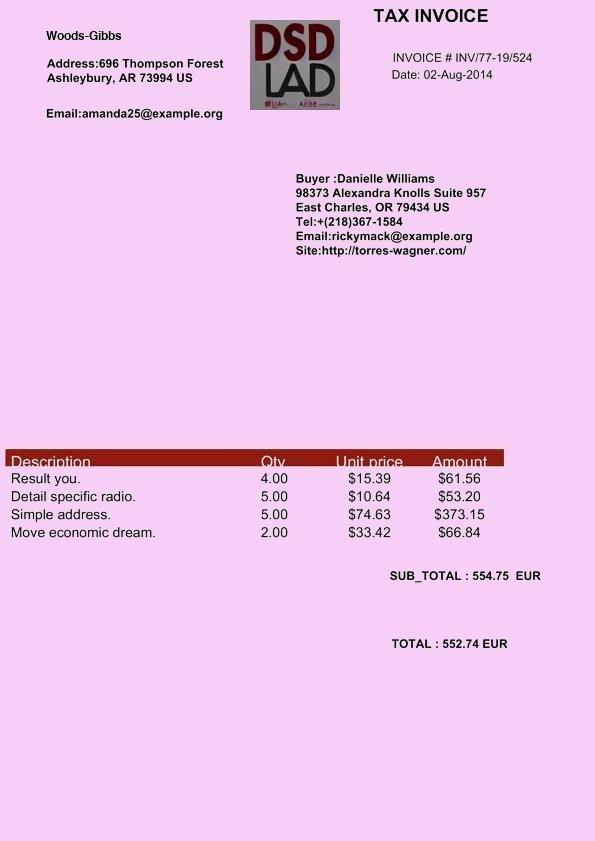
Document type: Invoice